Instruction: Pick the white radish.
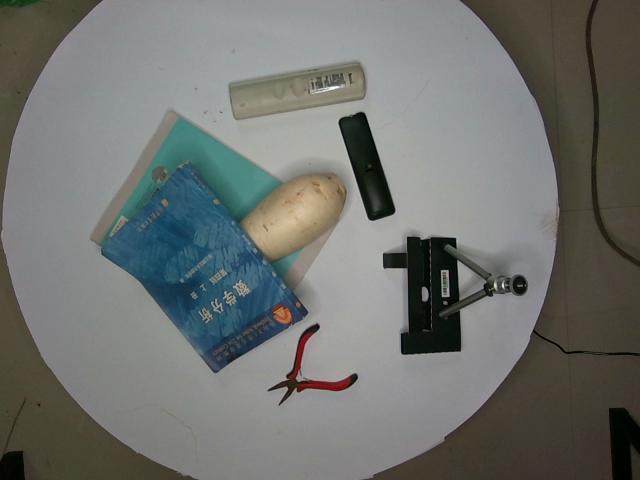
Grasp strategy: vertical